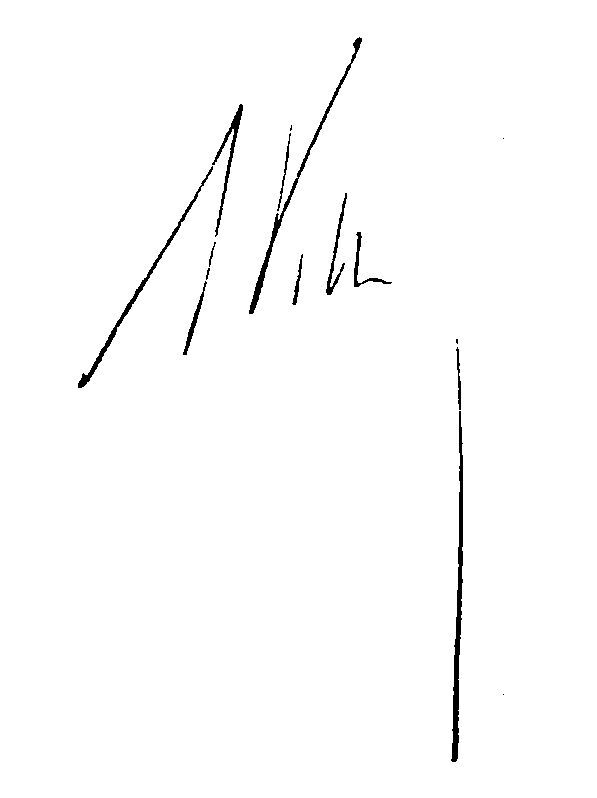
Signature of: achille villey desmeserets